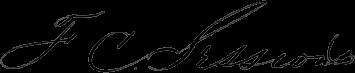
Signature of: francis c sessions